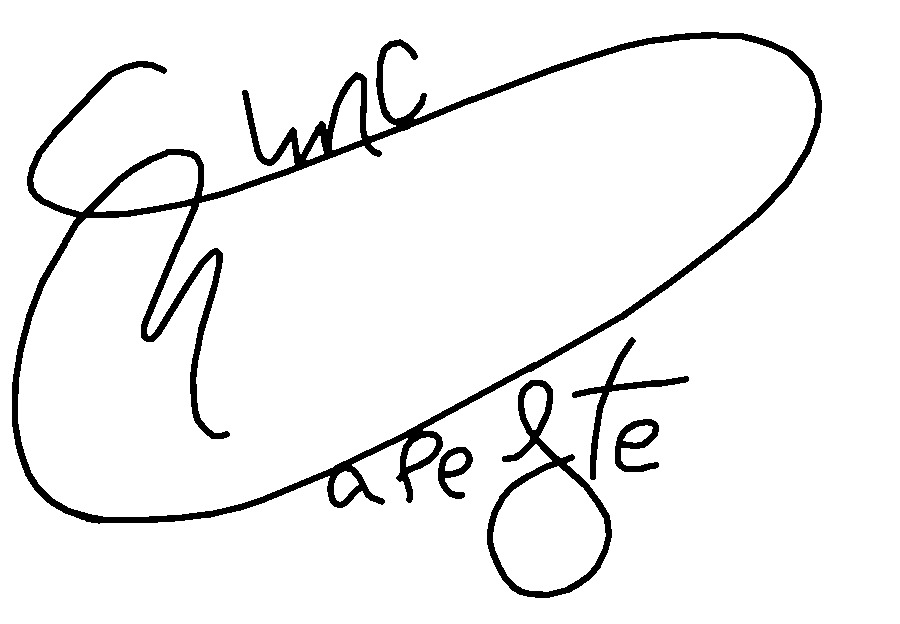
Signature of: mc daleste